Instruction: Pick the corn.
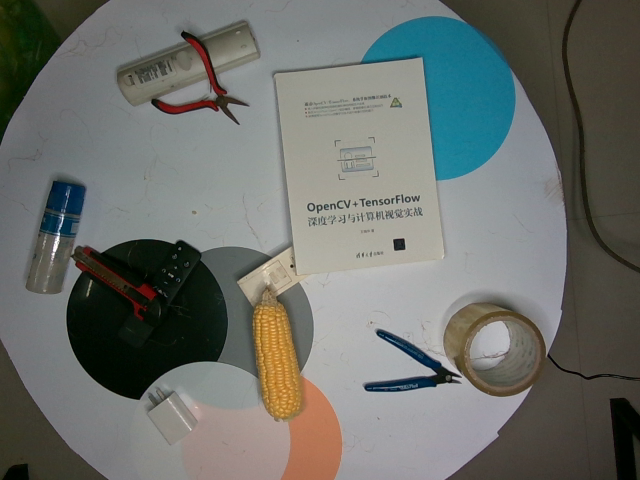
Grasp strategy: vertical